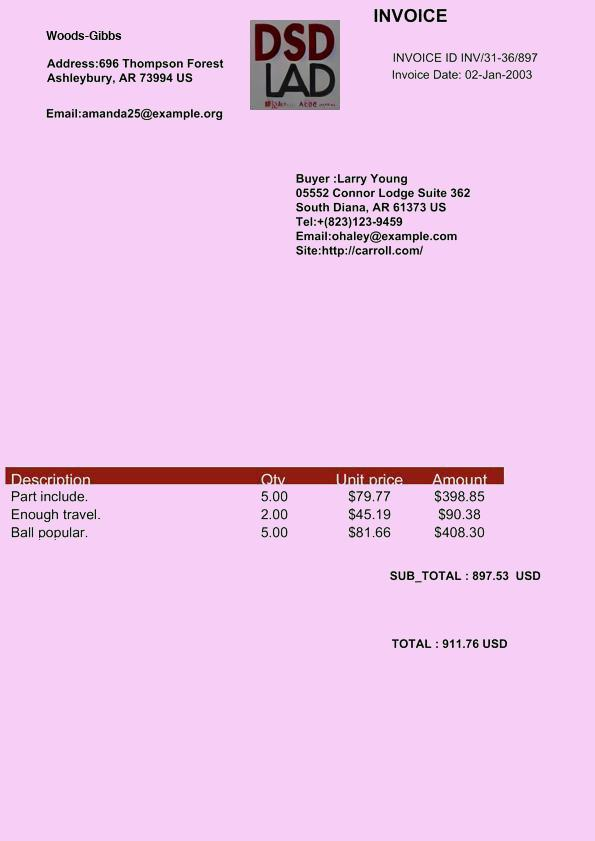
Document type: Invoice